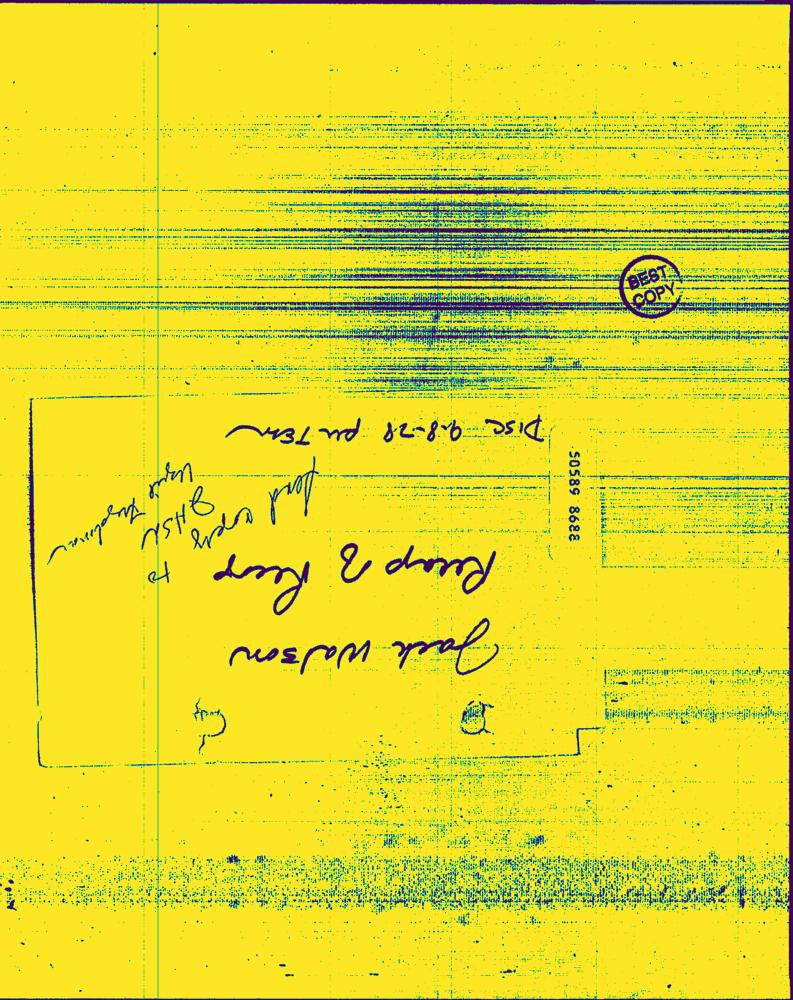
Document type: Letter-Doc